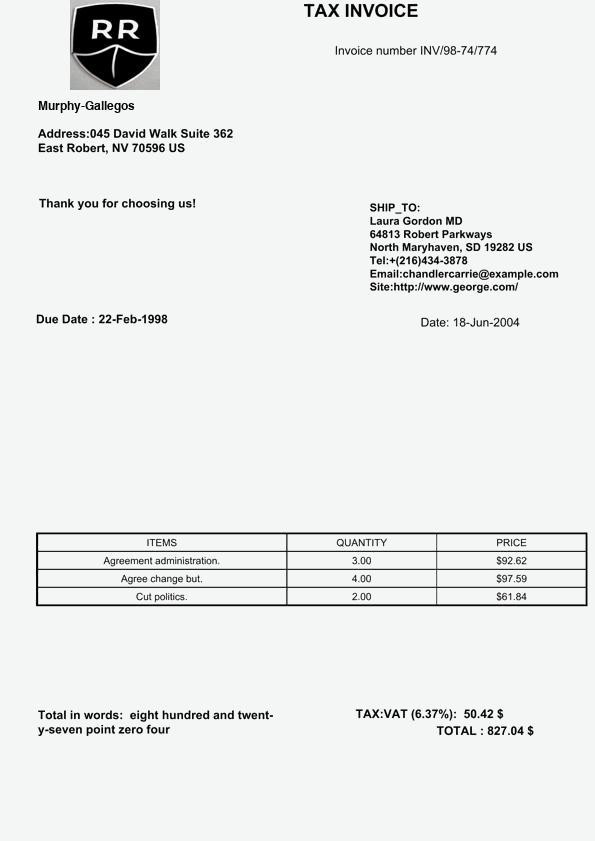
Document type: Invoice